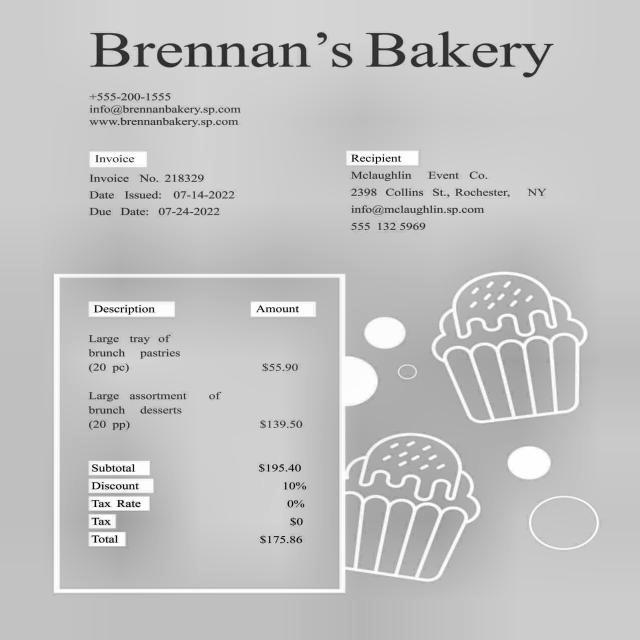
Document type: Invoice